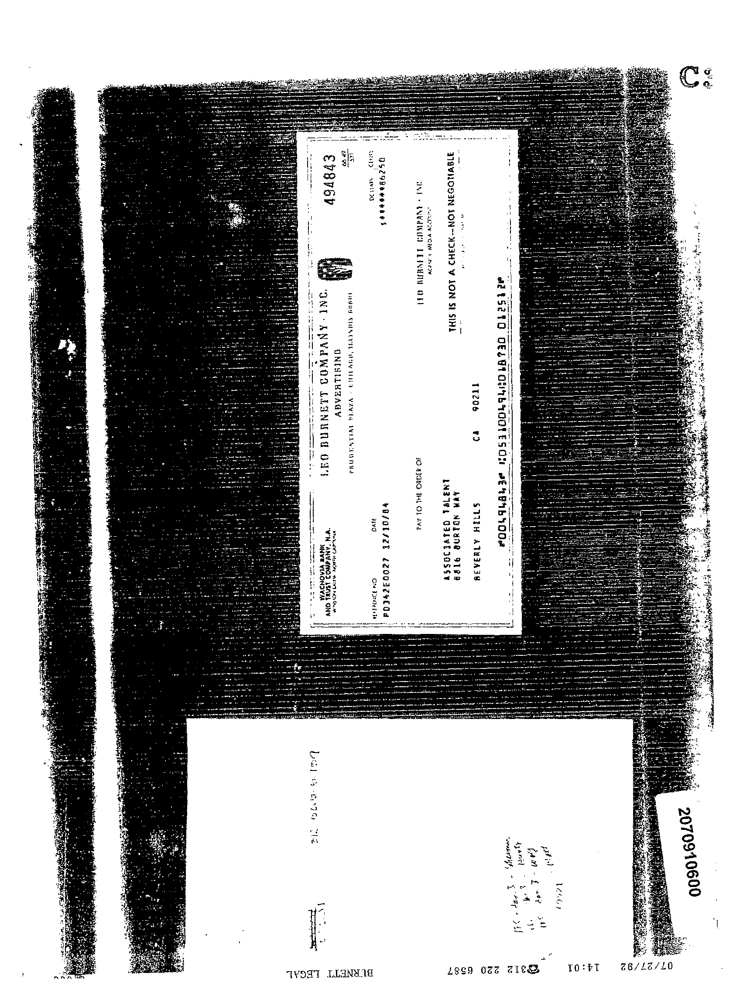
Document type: Invoice